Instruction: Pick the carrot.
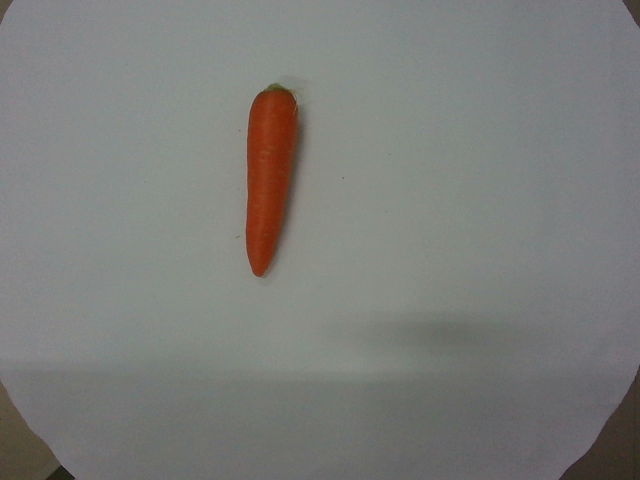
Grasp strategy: vertical